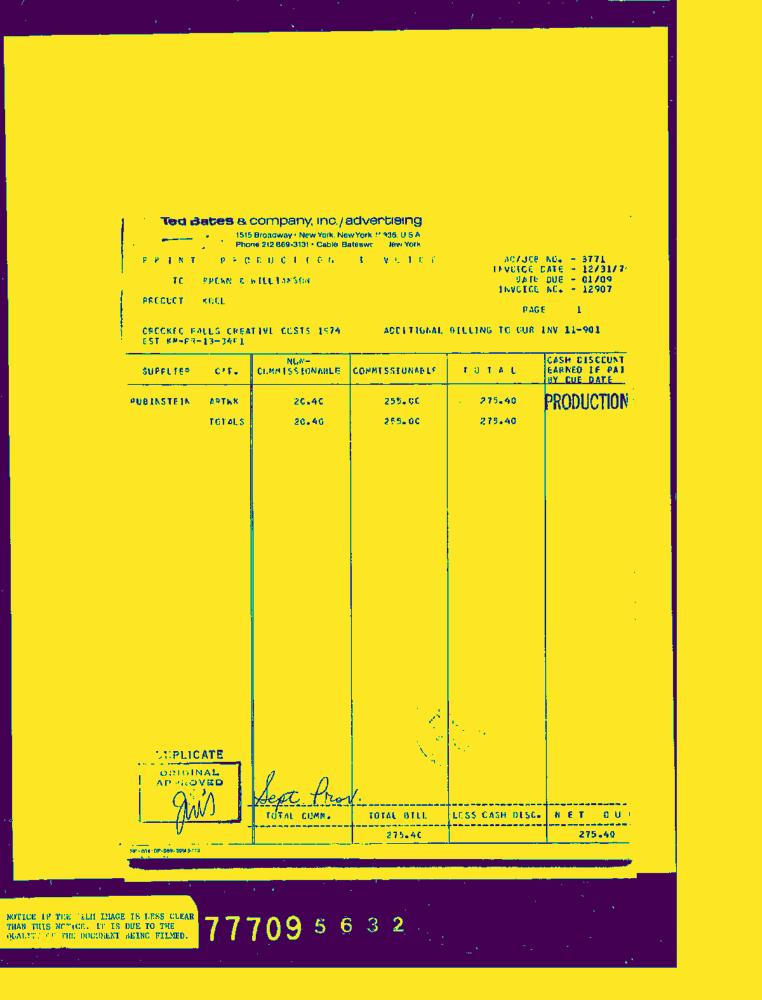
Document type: Invoice-Doc